Question: What jurisdiction, city, or county is the document associated with?
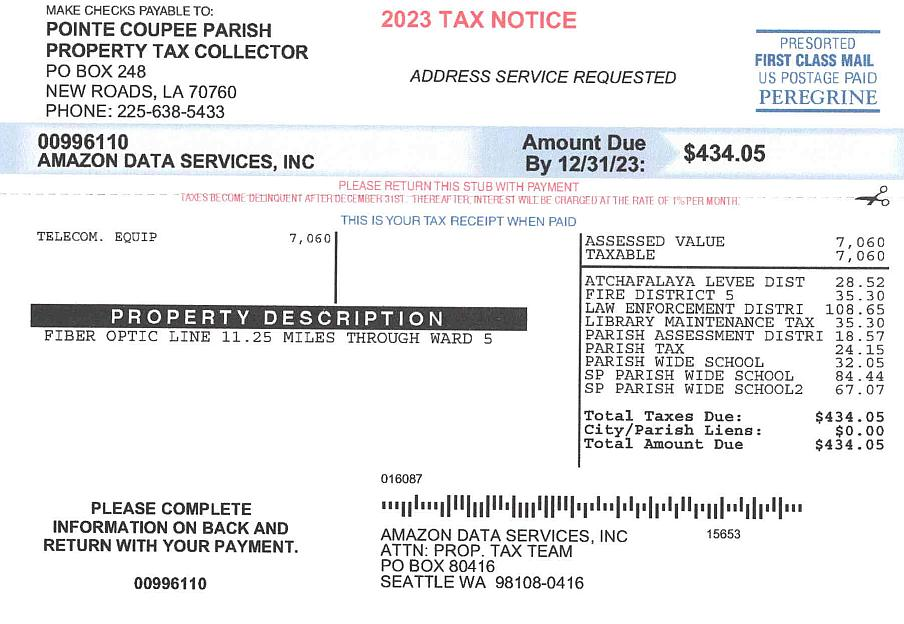
Answer: "Pointe Coupee Parish"